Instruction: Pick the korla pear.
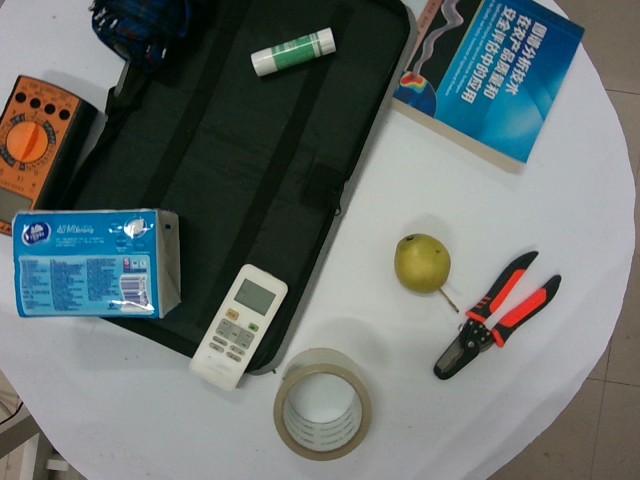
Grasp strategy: vertical